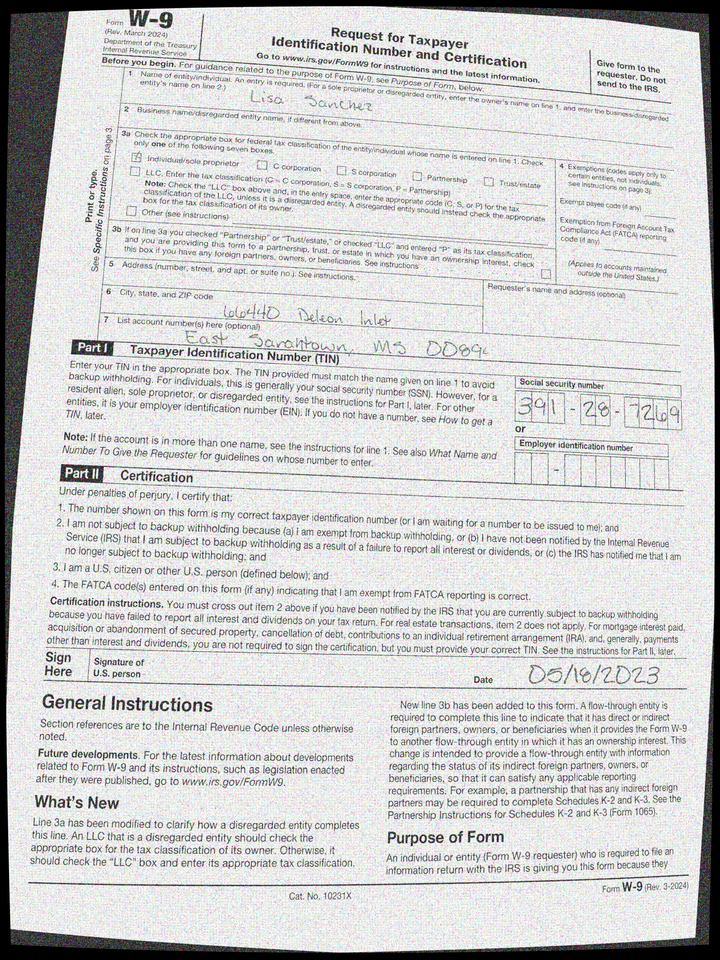
adr1: 66440 Deleon Inlet
adr2: East Sarahtown, MS 00894
cbx: yes
ssn: 391287269
enm: Lisa Sanchez
sdt: 05/18/2023